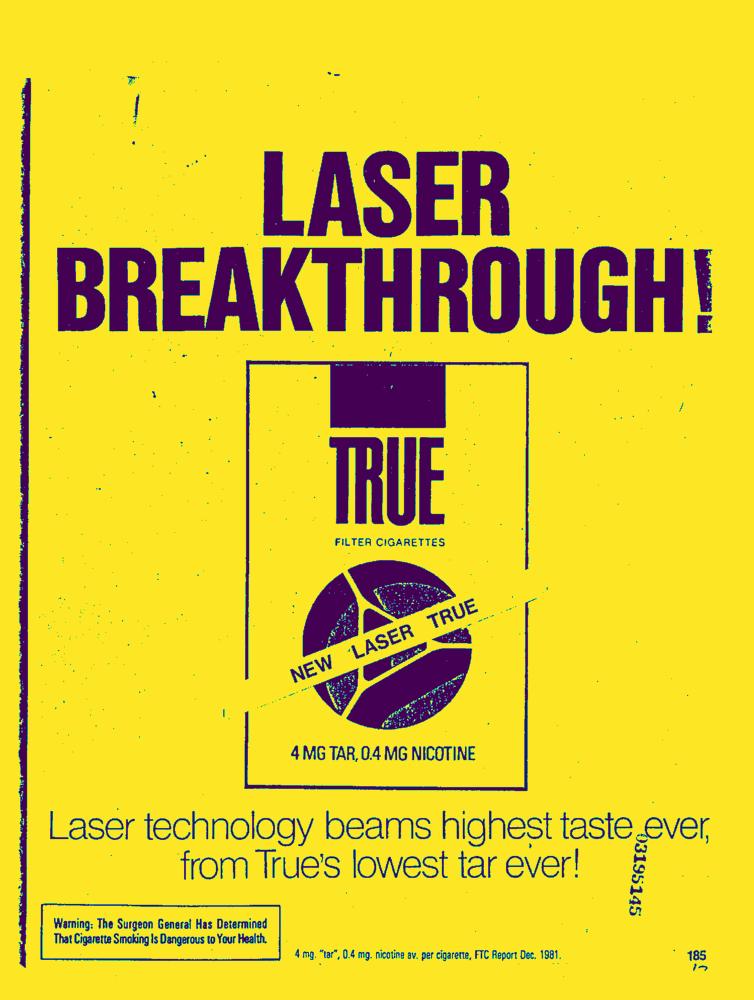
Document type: AD